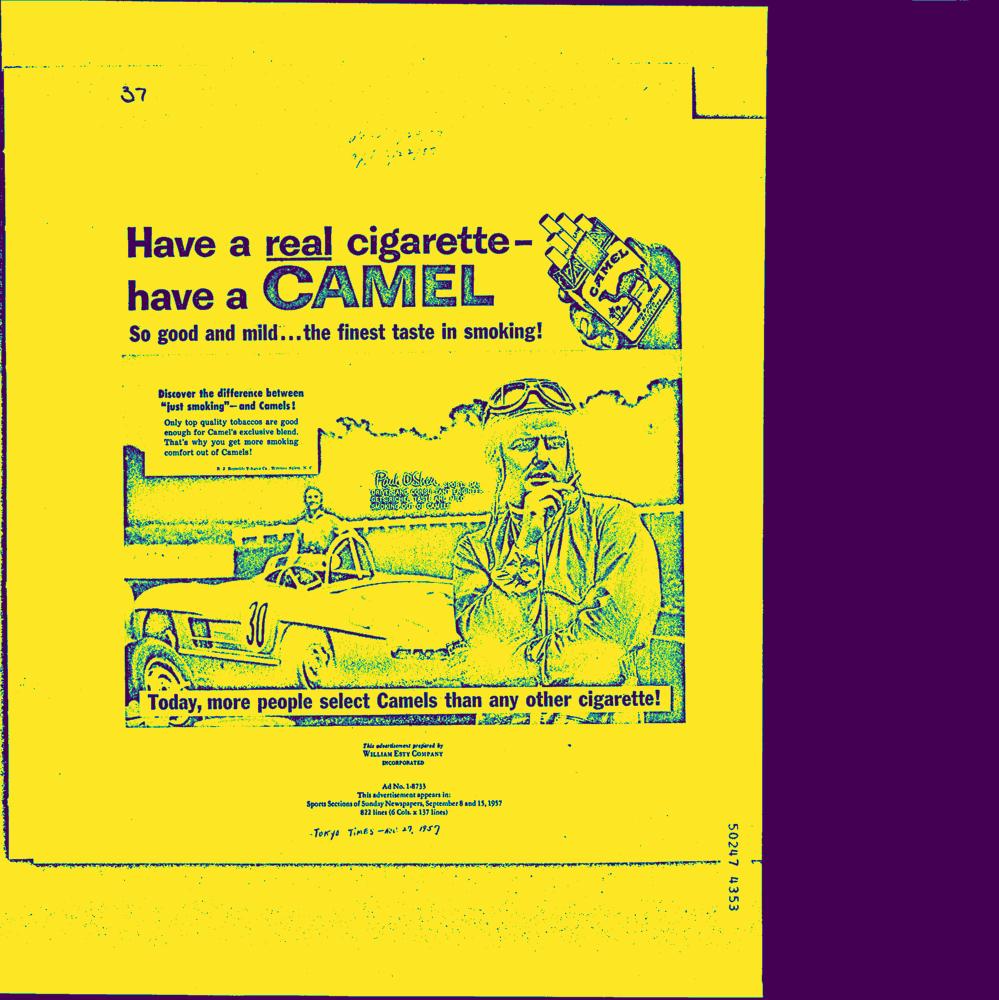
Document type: AD